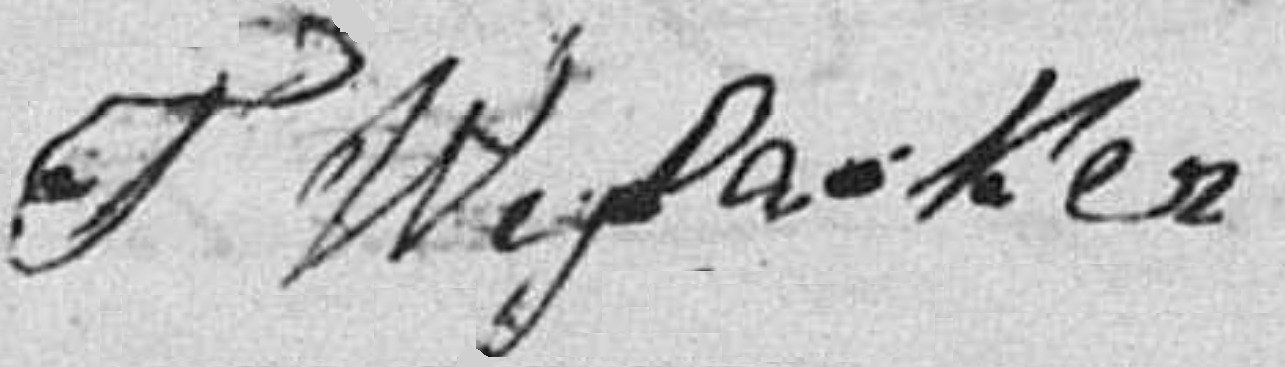
Signature of: theodorus wijlacker